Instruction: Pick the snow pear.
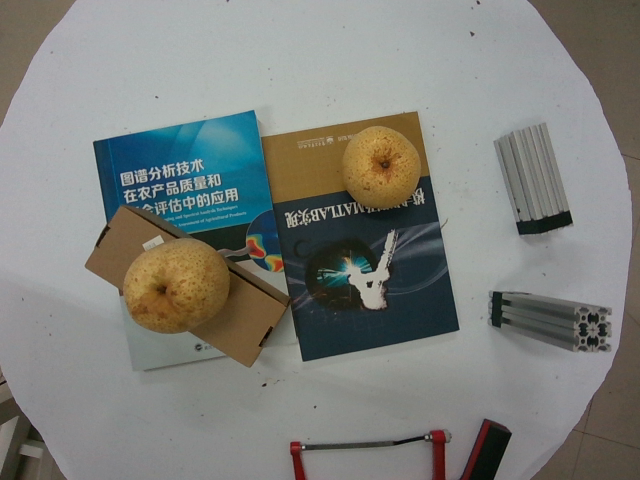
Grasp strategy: vertical